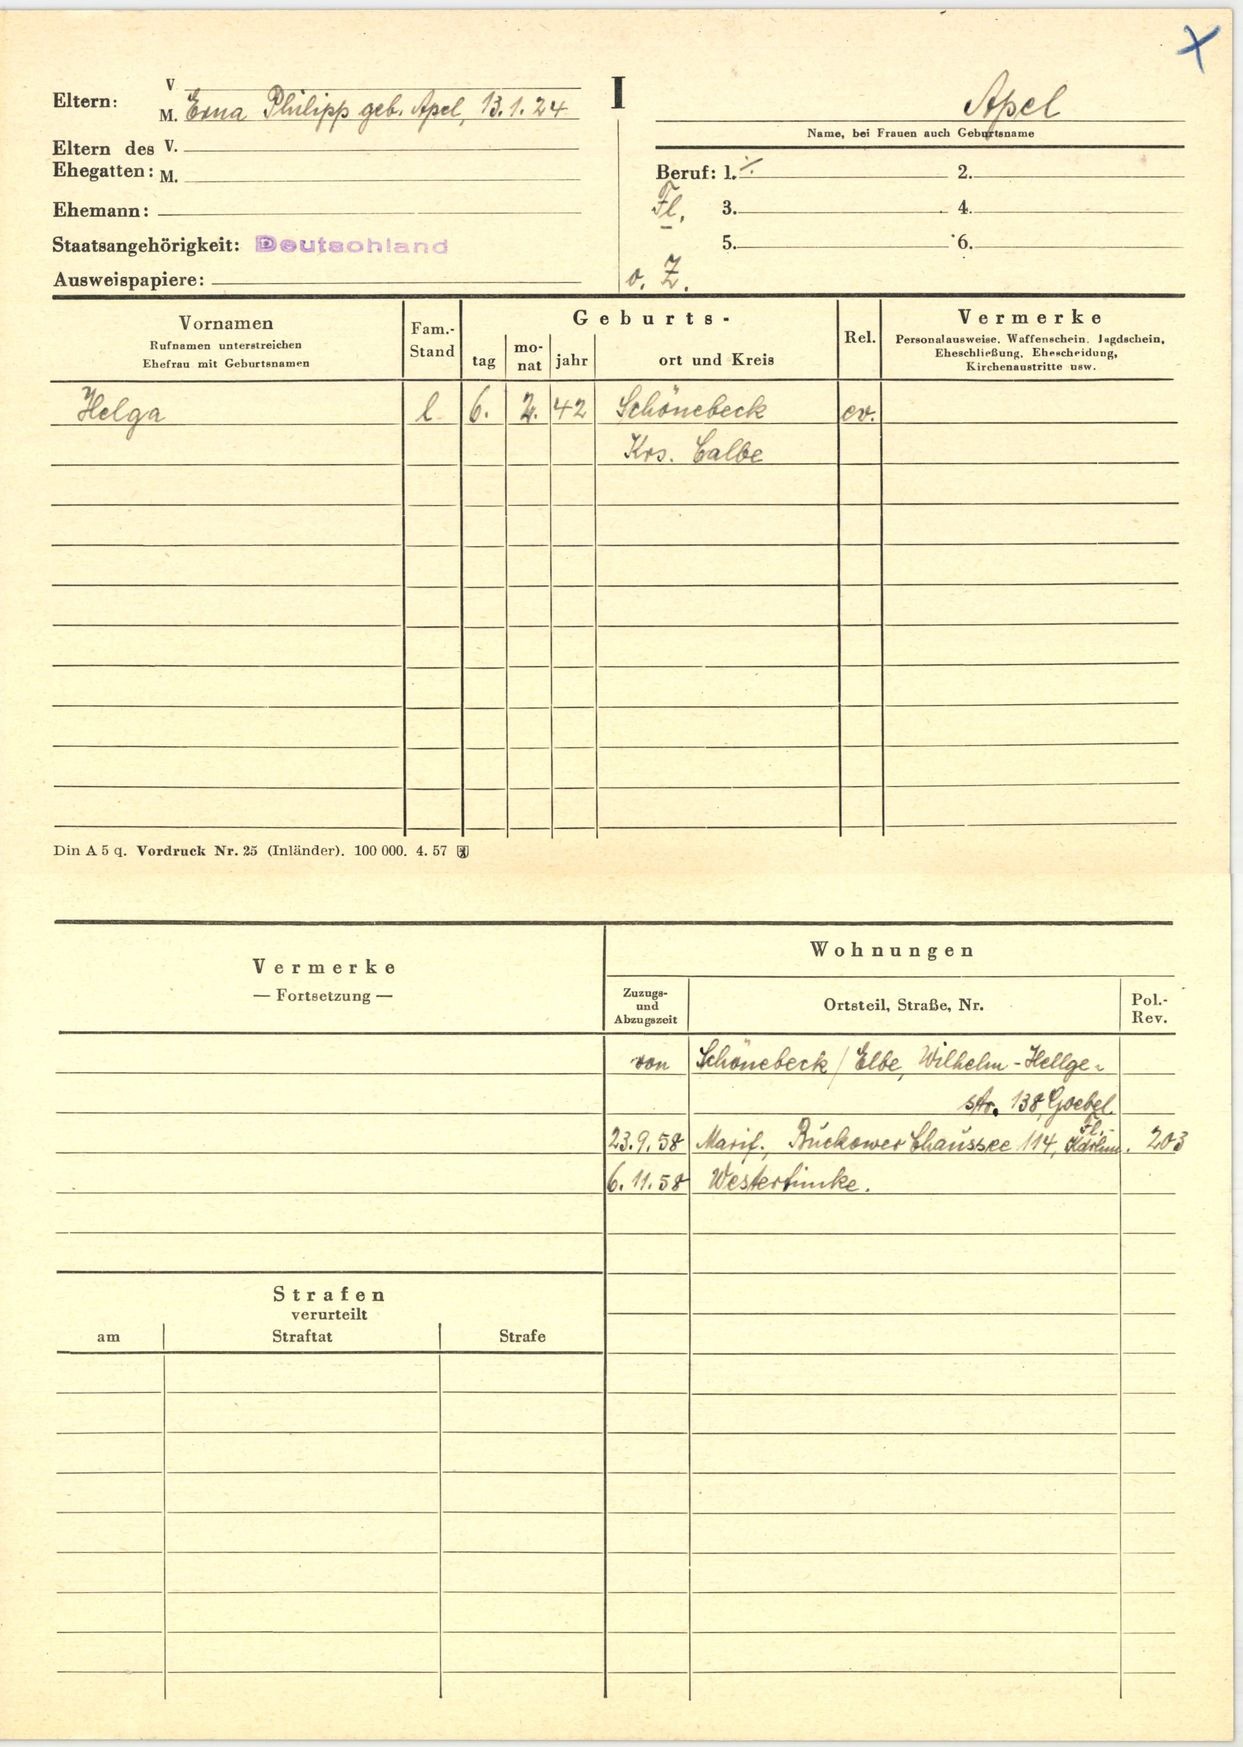
Apel